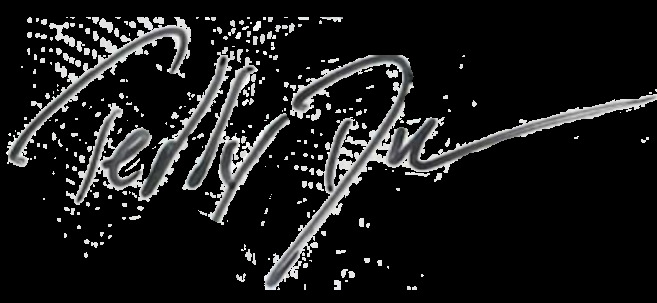
Signature of: teddy dunn